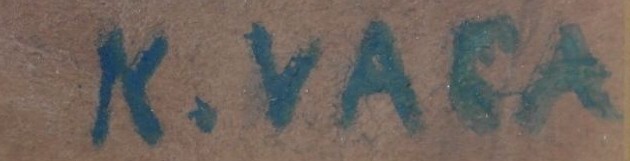
Signature of: karel vaca